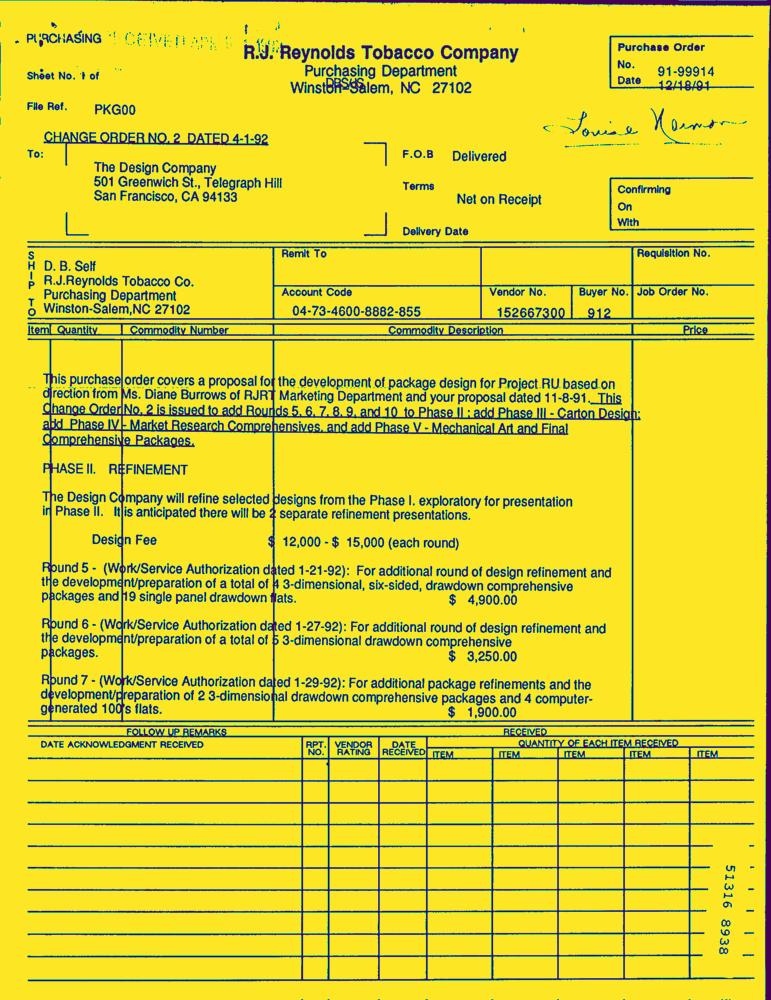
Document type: Invoice-Doc